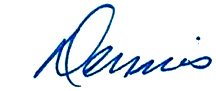
Signature of: dennis linthicum